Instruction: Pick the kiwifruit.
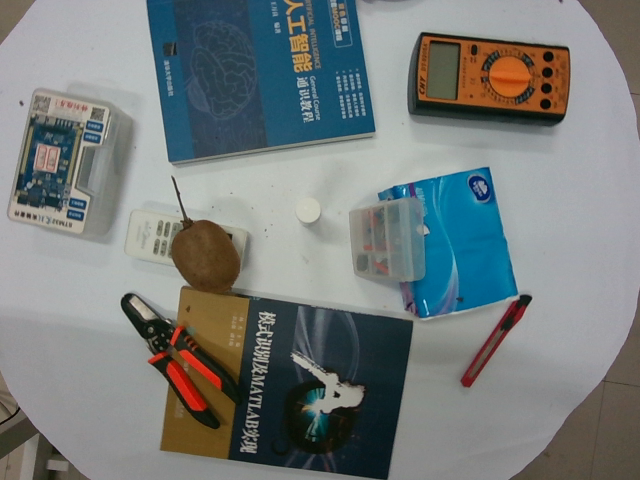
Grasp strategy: vertical